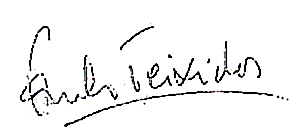
Signature of: emili teixidor